Question: What do the imaging results show?
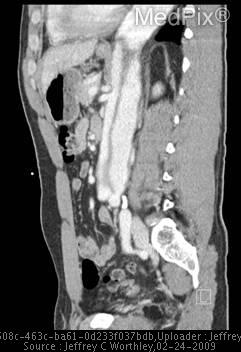
Answer: The imaging shows An acute abdominal series/chest xray demonstrated widening of the mediastinum with a dilated aortic knob and apparent aneurysmal dilatation of the descending thoracic aorta. There was extension of the dissection into the abdomen with an intimal flap involving the proximal celiac axis and superior mesenteric artery, each arising from the apparent true lumen. The inferior mesenteric artery also arises from the apparent true lumen..